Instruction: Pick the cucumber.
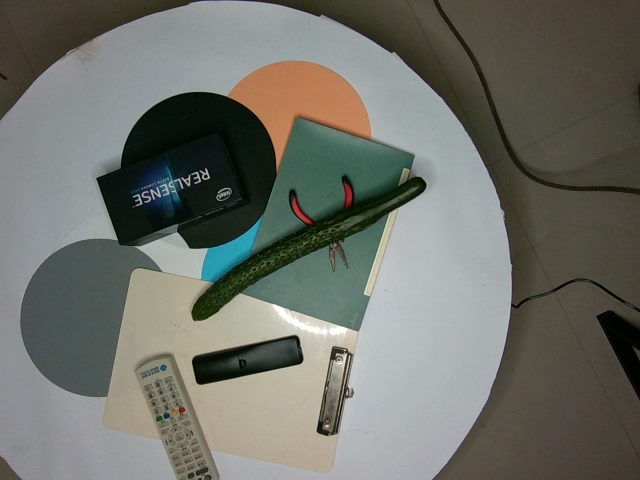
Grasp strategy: vertical